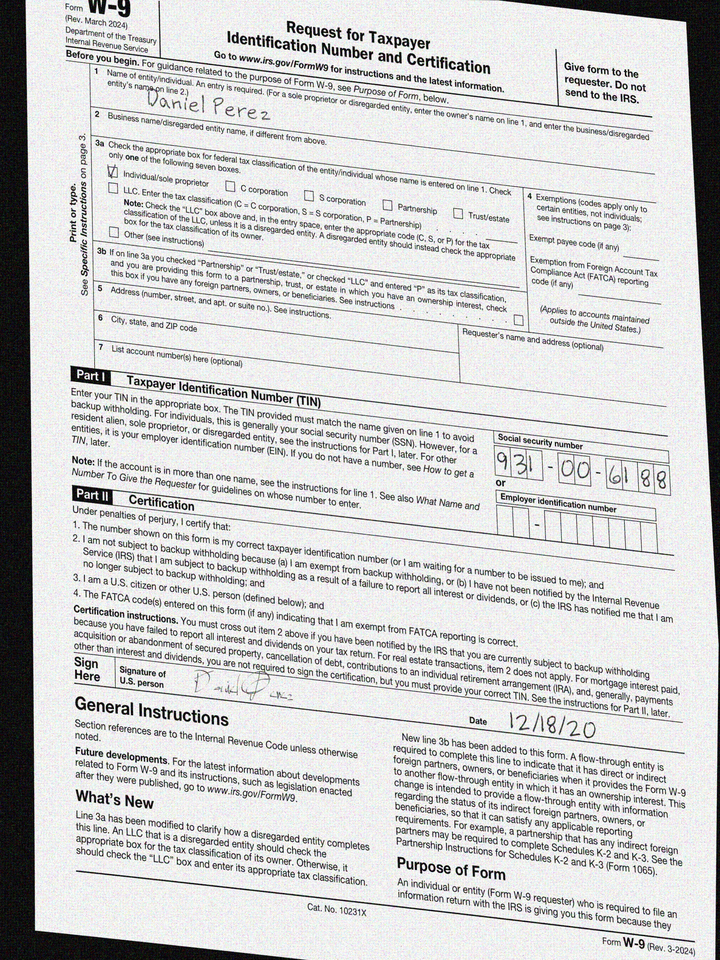
cbx: yes
ssn: 931006188
enm: Daniel Perez
sdt: 12/18/20